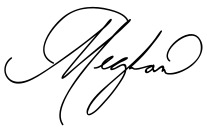
Signature of: meghan duchess of sussex